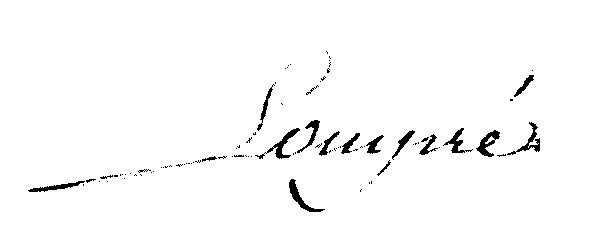
Signature of: claude bénigne lompré